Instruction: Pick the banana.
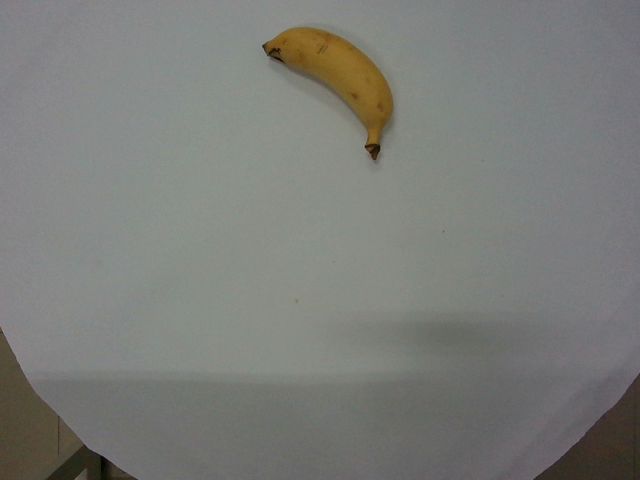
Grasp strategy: vertical